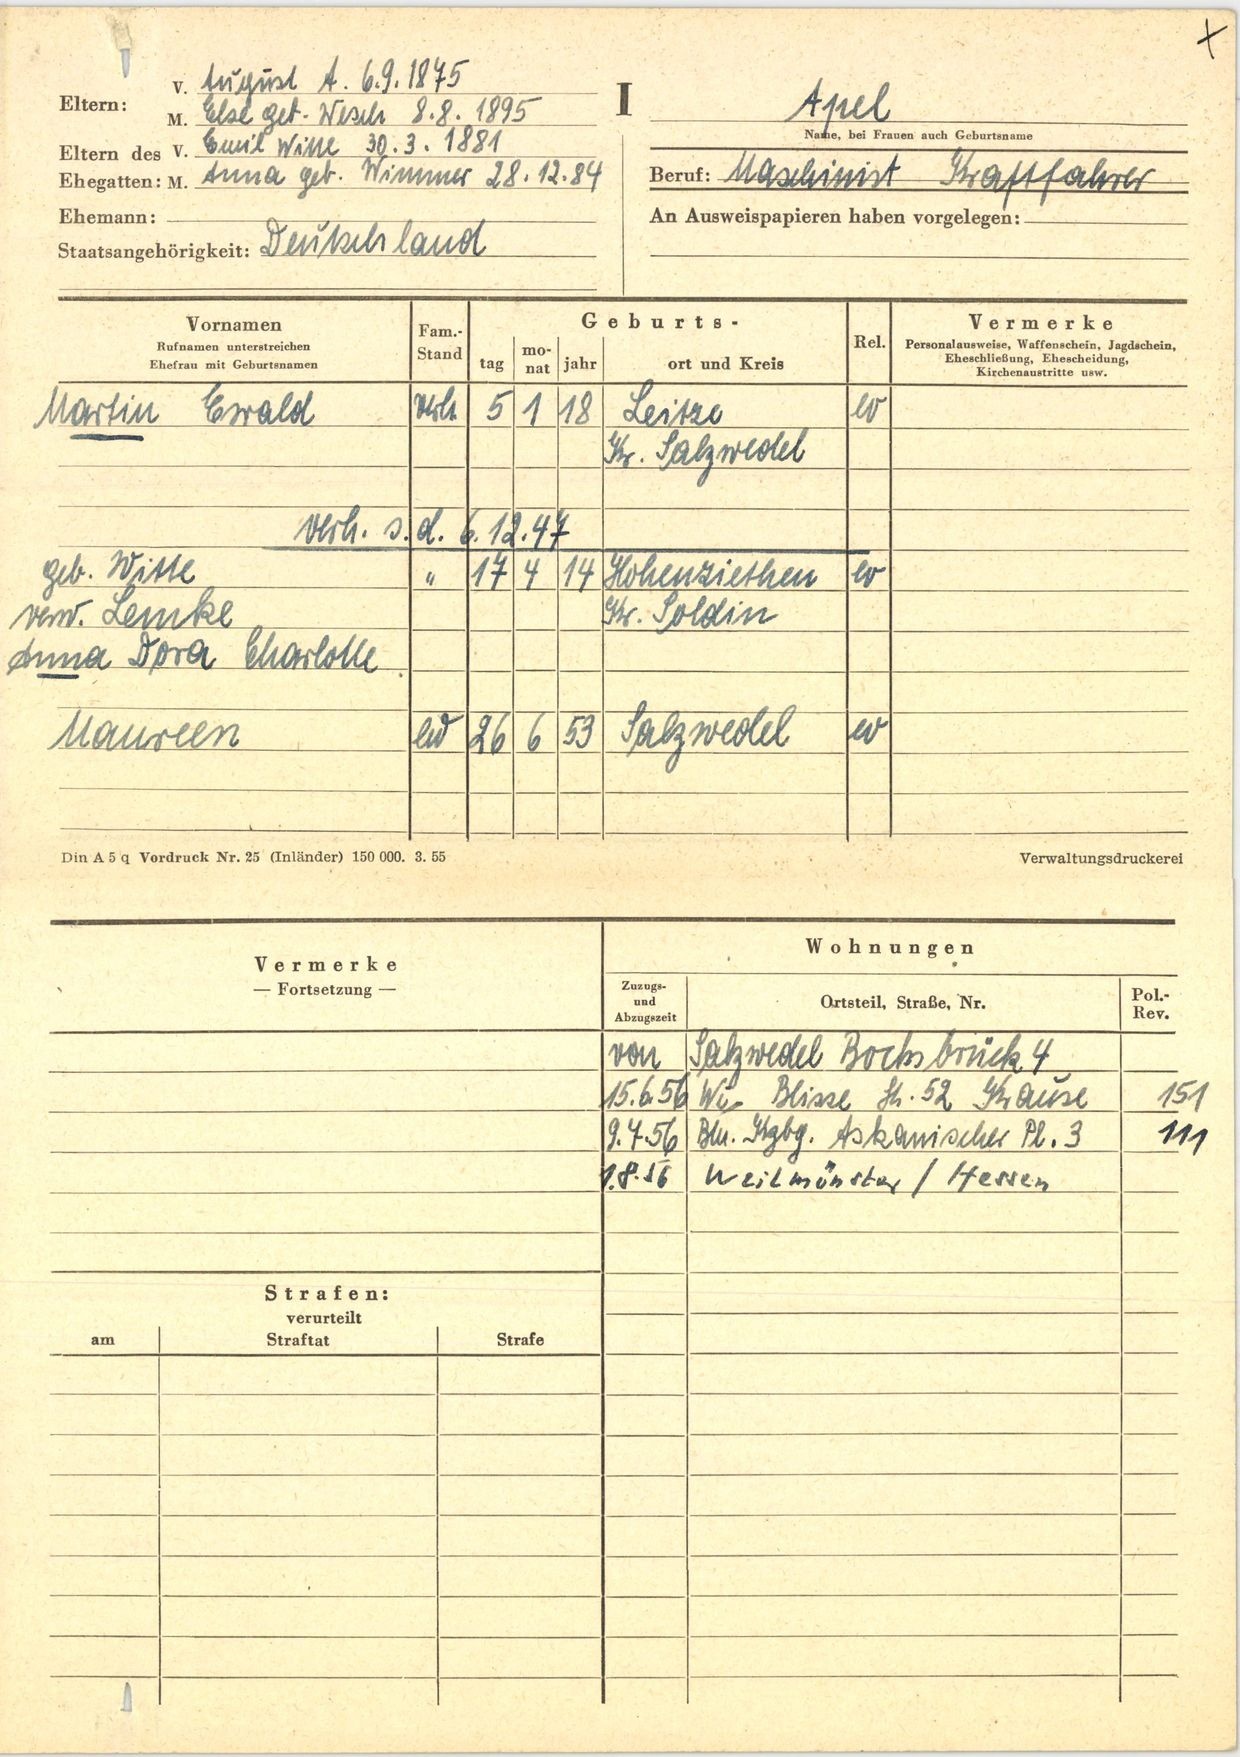
Apel